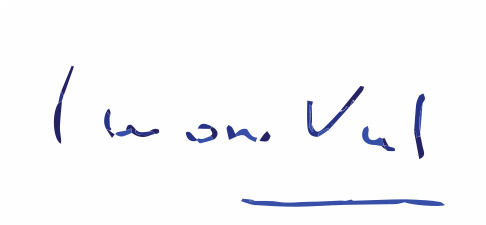
Signature of: simone veil